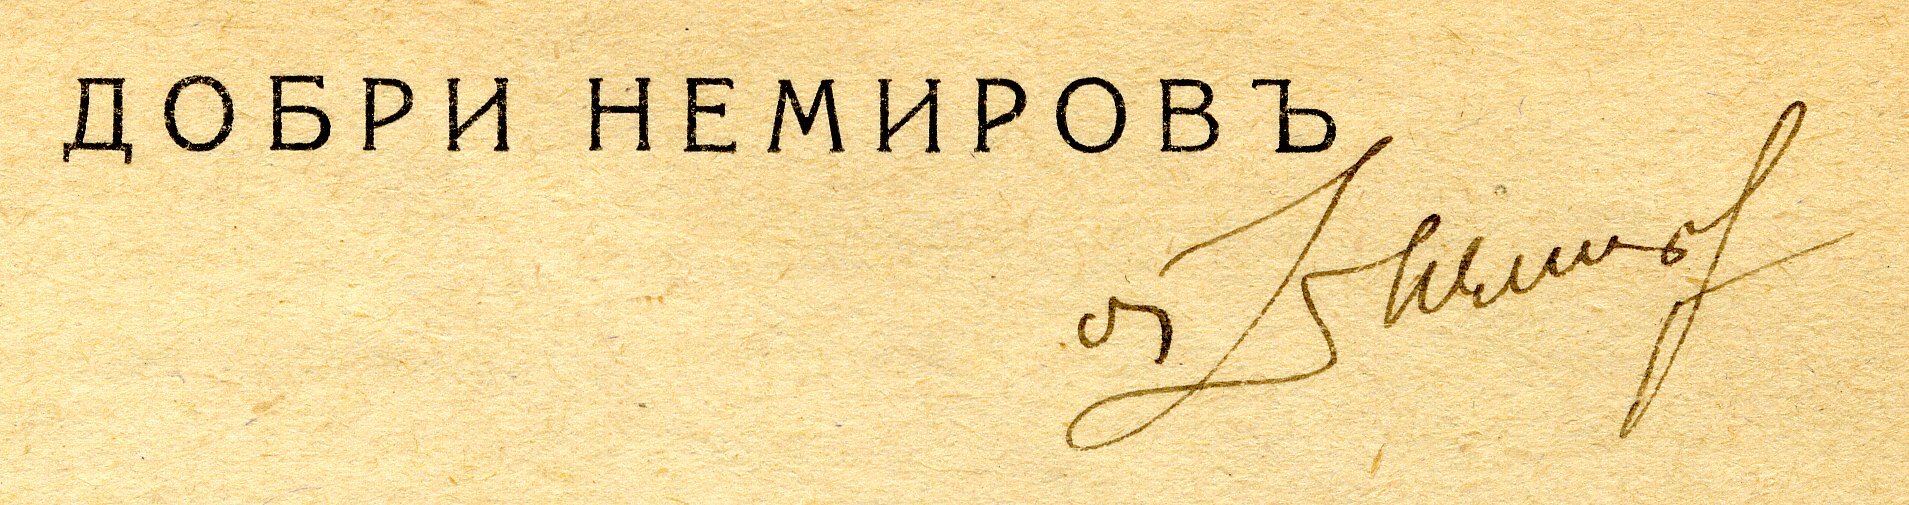
Signature of: dobri nemirov